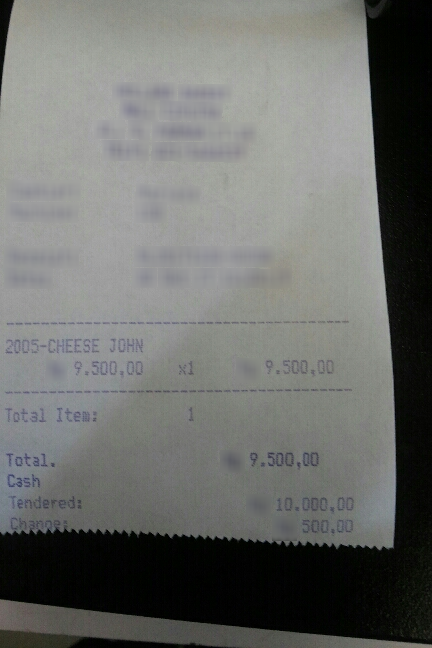
Number of items: 5
Total: 9.500,00
OCR text regions:
text: 2005-
text: CHEESE
text: JOHN
text: 9.500,00
text: x1
text: 9.500,00
text: Total.
text: 9.500,00
text: Cash
text: Tendered:
text: 10.000,00
text: Change:
text: 500,00
text: Total
text: Item:
text: 1